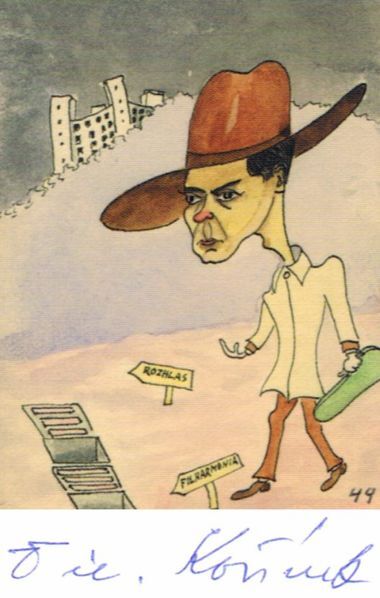
Signature of: viliam kořínek